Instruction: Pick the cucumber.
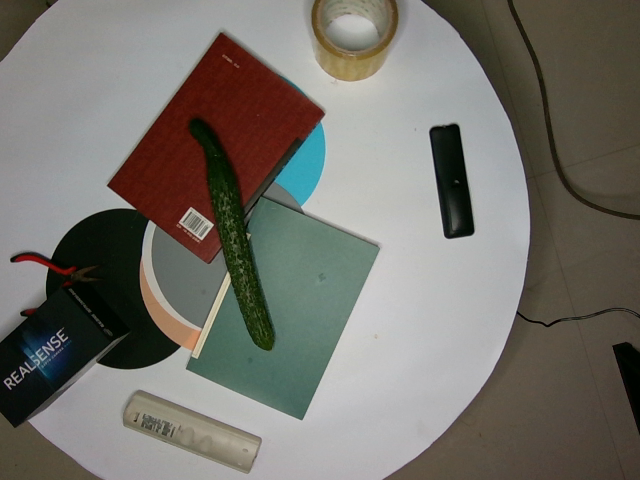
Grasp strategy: vertical